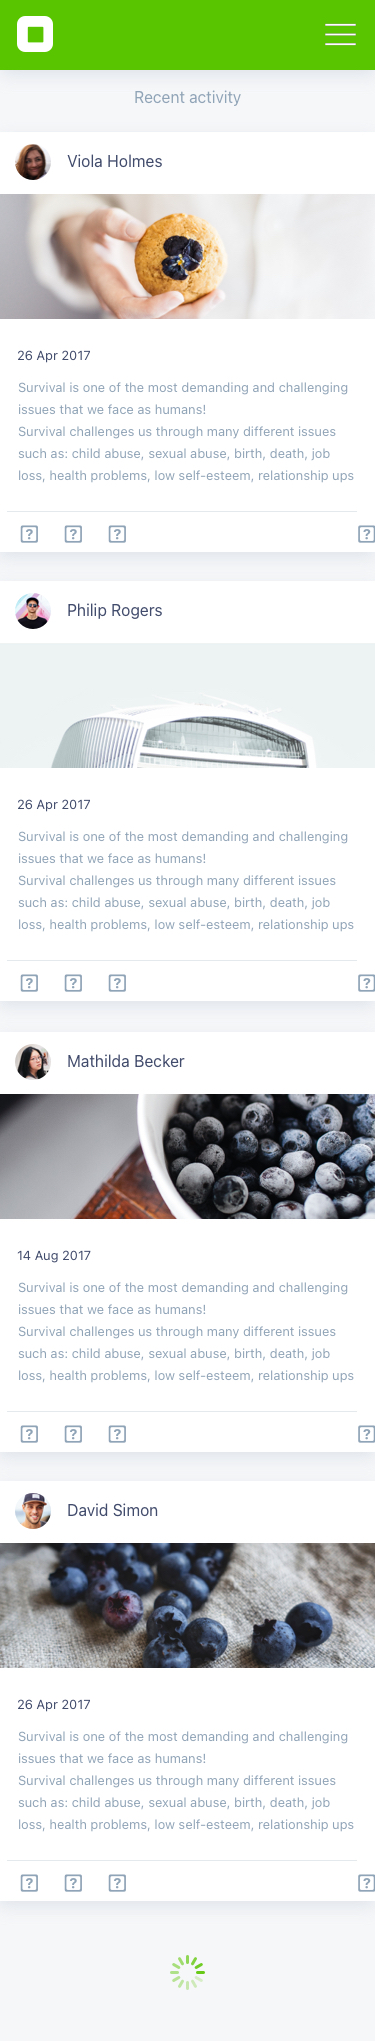
Text in this UI design:
Recent activity
                                                                     
Survival is one of the most demanding and challenging issues that we face as humans!
Survival challenges us through many different issues such as: child abuse, sexual abuse, birth, death, job loss, health problems, low self-esteem, relationship ups and downs.. parenting, deceptions, breakdowns, poverty, natural disasters, education, addictions and even our own desires to be strong.

Survival comes in little packages and it comes in enormous boxes. It appears when we least expect it, never letting us prepare for the battle. It hides around corners, waiting to pounce on us. It is constantly testing our inner powers and strength.

To live is to survive and without survival you have no life. Survival is a choice. If you choose to survive, you must fight hard. If you choose to not survive, you will die. Simple! Survival will change who you are many times. How you deal with your challenge and how drastic the challenge is will determine how much of yourself you manage to keep safe. A couple of common phrases that we run into many times in our day is, “Only the strong survive” and, “What does not kill us will only make us stronger”. These are very good survival attitudes to practice. We need to be strong to survive. It takes pure GUTS to survive and move forward in any situation. It takes having total control of your thoughts, which is one of your best weapons in the battle of survival. It demands consistent striving to reach your goals, stopping at nothing to meet your destiny.

I emphasize the importance of strength, when battling the war of survival.

To be strong is:

to be able to stand your ground and hold onto your inner beliefs, which will be your best strategy to win the game.

to be born into the survival game without knowledge or understanding of the rules, and still overcome all the obstacles.

to be able to clean the skeletons out of your closet that have been haunting you from your past.

to take control of your life and deal with the monsters, whether it be through telling a story or confronting the monster face to face.

to be able to look back at the reasons for your pain and suffering and wave at it as if it were just a car going by.

to be able to smile at a happy memory of a loved one that was taken from you without reason.

to be able to say NO to drugs and misuse of alcohol.

to be able to forgive, forget and let the waters flow under the bridge.

to feel physical pain every minute you are awake, yet be able to smile and ease that pain with positive thoughts.

to look in the mirror and know you are the best, and to believe who you are.

to let go of hate and resentment, when your heart has been deceived or broken.

to push forward when all the negative forces feel like they are pushing you backwards.

to continue tearing down walls of negative thinking, and replace them with positive openness.

to open your heart to another after it was forced to close.

to keep searching for answers to a better you, even when all you want to do is quit.

to look to tomorrow for the sunshine, when the rain refuses to stop.

to give birth to a child, and raise him/her with love and respect.

to embrace growing old and never regretting it.

to study hard and achieve all the knowledge that the world has to offer you.

to not allow the material world to confuse you as to what is really important in life

to be a hugger, not a judger.

to smile when you want to cry.

to Live, Love and Laugh.

********************************************************

“We are driven by five genetic needs: survival, love and belonging, power, freedom, and fun.”

William Glasser  “Love and kindness are the very basis of society. If we lose these feelings, society will face tremendous difficulties; the survival of humanity will be endangered.”

Dalai Lama

Dorothy Lafrinere

Owner/Operater Website- http://www.womensselfesteem.com

Weblog- http://www.justblogme.com/Dorothy email- dorothy@womensselfesteem.com Word count: 695

Incoming search terms:survival plr
26 Apr 2017
Philip Rogers
                                                                     
Survival is one of the most demanding and challenging issues that we face as humans!
Survival challenges us through many different issues such as: child abuse, sexual abuse, birth, death, job loss, health problems, low self-esteem, relationship ups and downs.. parenting, deceptions, breakdowns, poverty, natural disasters, education, addictions and even our own desires to be strong.

Survival comes in little packages and it comes in enormous boxes. It appears when we least expect it, never letting us prepare for the battle. It hides around corners, waiting to pounce on us. It is constantly testing our inner powers and strength.

To live is to survive and without survival you have no life. Survival is a choice. If you choose to survive, you must fight hard. If you choose to not survive, you will die. Simple! Survival will change who you are many times. How you deal with your challenge and how drastic the challenge is will determine how much of yourself you manage to keep safe. A couple of common phrases that we run into many times in our day is, “Only the strong survive” and, “What does not kill us will only make us stronger”. These are very good survival attitudes to practice. We need to be strong to survive. It takes pure GUTS to survive and move forward in any situation. It takes having total control of your thoughts, which is one of your best weapons in the battle of survival. It demands consistent striving to reach your goals, stopping at nothing to meet your destiny.

I emphasize the importance of strength, when battling the war of survival.

To be strong is:

to be able to stand your ground and hold onto your inner beliefs, which will be your best strategy to win the game.

to be born into the survival game without knowledge or understanding of the rules, and still overcome all the obstacles.

to be able to clean the skeletons out of your closet that have been haunting you from your past.

to take control of your life and deal with the monsters, whether it be through telling a story or confronting the monster face to face.

to be able to look back at the reasons for your pain and suffering and wave at it as if it were just a car going by.

to be able to smile at a happy memory of a loved one that was taken from you without reason.

to be able to say NO to drugs and misuse of alcohol.

to be able to forgive, forget and let the waters flow under the bridge.

to feel physical pain every minute you are awake, yet be able to smile and ease that pain with positive thoughts.

to look in the mirror and know you are the best, and to believe who you are.

to let go of hate and resentment, when your heart has been deceived or broken.

to push forward when all the negative forces feel like they are pushing you backwards.

to continue tearing down walls of negative thinking, and replace them with positive openness.

to open your heart to another after it was forced to close.

to keep searching for answers to a better you, even when all you want to do is quit.

to look to tomorrow for the sunshine, when the rain refuses to stop.

to give birth to a child, and raise him/her with love and respect.

to embrace growing old and never regretting it.

to study hard and achieve all the knowledge that the world has to offer you.

to not allow the material world to confuse you as to what is really important in life

to be a hugger, not a judger.

to smile when you want to cry.

to Live, Love and Laugh.

********************************************************

“We are driven by five genetic needs: survival, love and belonging, power, freedom, and fun.”

William Glasser  “Love and kindness are the very basis of society. If we lose these feelings, society will face tremendous difficulties; the survival of humanity will be endangered.”

Dalai Lama

Dorothy Lafrinere

Owner/Operater Website- http://www.womensselfesteem.com

Weblog- http://www.justblogme.com/Dorothy email- dorothy@womensselfesteem.com Word count: 695

Incoming search terms:survival plr
26 Apr 2017
Viola Holmes
                                                                     
Survival is one of the most demanding and challenging issues that we face as humans!
Survival challenges us through many different issues such as: child abuse, sexual abuse, birth, death, job loss, health problems, low self-esteem, relationship ups and downs.. parenting, deceptions, breakdowns, poverty, natural disasters, education, addictions and even our own desires to be strong.

Survival comes in little packages and it comes in enormous boxes. It appears when we least expect it, never letting us prepare for the battle. It hides around corners, waiting to pounce on us. It is constantly testing our inner powers and strength.

To live is to survive and without survival you have no life. Survival is a choice. If you choose to survive, you must fight hard. If you choose to not survive, you will die. Simple! Survival will change who you are many times. How you deal with your challenge and how drastic the challenge is will determine how much of yourself you manage to keep safe. A couple of common phrases that we run into many times in our day is, “Only the strong survive” and, “What does not kill us will only make us stronger”. These are very good survival attitudes to practice. We need to be strong to survive. It takes pure GUTS to survive and move forward in any situation. It takes having total control of your thoughts, which is one of your best weapons in the battle of survival. It demands consistent striving to reach your goals, stopping at nothing to meet your destiny.

I emphasize the importance of strength, when battling the war of survival.

To be strong is:

to be able to stand your ground and hold onto your inner beliefs, which will be your best strategy to win the game.

to be born into the survival game without knowledge or understanding of the rules, and still overcome all the obstacles.

to be able to clean the skeletons out of your closet that have been haunting you from your past.

to take control of your life and deal with the monsters, whether it be through telling a story or confronting the monster face to face.

to be able to look back at the reasons for your pain and suffering and wave at it as if it were just a car going by.

to be able to smile at a happy memory of a loved one that was taken from you without reason.

to be able to say NO to drugs and misuse of alcohol.

to be able to forgive, forget and let the waters flow under the bridge.

to feel physical pain every minute you are awake, yet be able to smile and ease that pain with positive thoughts.

to look in the mirror and know you are the best, and to believe who you are.

to let go of hate and resentment, when your heart has been deceived or broken.

to push forward when all the negative forces feel like they are pushing you backwards.

to continue tearing down walls of negative thinking, and replace them with positive openness.

to open your heart to another after it was forced to close.

to keep searching for answers to a better you, even when all you want to do is quit.

to look to tomorrow for the sunshine, when the rain refuses to stop.

to give birth to a child, and raise him/her with love and respect.

to embrace growing old and never regretting it.

to study hard and achieve all the knowledge that the world has to offer you.

to not allow the material world to confuse you as to what is really important in life

to be a hugger, not a judger.

to smile when you want to cry.

to Live, Love and Laugh.

********************************************************

“We are driven by five genetic needs: survival, love and belonging, power, freedom, and fun.”

William Glasser  “Love and kindness are the very basis of society. If we lose these feelings, society will face tremendous difficulties; the survival of humanity will be endangered.”

Dalai Lama

Dorothy Lafrinere

Owner/Operater Website- http://www.womensselfesteem.com

Weblog- http://www.justblogme.com/Dorothy email- dorothy@womensselfesteem.com Word count: 695

Incoming search terms:survival plr
26 Apr 2017
David Simon
                                                                     
Survival is one of the most demanding and challenging issues that we face as humans!
Survival challenges us through many different issues such as: child abuse, sexual abuse, birth, death, job loss, health problems, low self-esteem, relationship ups and downs.. parenting, deceptions, breakdowns, poverty, natural disasters, education, addictions and even our own desires to be strong.

Survival comes in little packages and it comes in enormous boxes. It appears when we least expect it, never letting us prepare for the battle. It hides around corners, waiting to pounce on us. It is constantly testing our inner powers and strength.

To live is to survive and without survival you have no life. Survival is a choice. If you choose to survive, you must fight hard. If you choose to not survive, you will die. Simple! Survival will change who you are many times. How you deal with your challenge and how drastic the challenge is will determine how much of yourself you manage to keep safe. A couple of common phrases that we run into many times in our day is, “Only the strong survive” and, “What does not kill us will only make us stronger”. These are very good survival attitudes to practice. We need to be strong to survive. It takes pure GUTS to survive and move forward in any situation. It takes having total control of your thoughts, which is one of your best weapons in the battle of survival. It demands consistent striving to reach your goals, stopping at nothing to meet your destiny.

I emphasize the importance of strength, when battling the war of survival.

To be strong is:

to be able to stand your ground and hold onto your inner beliefs, which will be your best strategy to win the game.

to be born into the survival game without knowledge or understanding of the rules, and still overcome all the obstacles.

to be able to clean the skeletons out of your closet that have been haunting you from your past.

to take control of your life and deal with the monsters, whether it be through telling a story or confronting the monster face to face.

to be able to look back at the reasons for your pain and suffering and wave at it as if it were just a car going by.

to be able to smile at a happy memory of a loved one that was taken from you without reason.

to be able to say NO to drugs and misuse of alcohol.

to be able to forgive, forget and let the waters flow under the bridge.

to feel physical pain every minute you are awake, yet be able to smile and ease that pain with positive thoughts.

to look in the mirror and know you are the best, and to believe who you are.

to let go of hate and resentment, when your heart has been deceived or broken.

to push forward when all the negative forces feel like they are pushing you backwards.

to continue tearing down walls of negative thinking, and replace them with positive openness.

to open your heart to another after it was forced to close.

to keep searching for answers to a better you, even when all you want to do is quit.

to look to tomorrow for the sunshine, when the rain refuses to stop.

to give birth to a child, and raise him/her with love and respect.

to embrace growing old and never regretting it.

to study hard and achieve all the knowledge that the world has to offer you.

to not allow the material world to confuse you as to what is really important in life

to be a hugger, not a judger.

to smile when you want to cry.

to Live, Love and Laugh.

********************************************************

“We are driven by five genetic needs: survival, love and belonging, power, freedom, and fun.”

William Glasser  “Love and kindness are the very basis of society. If we lose these feelings, society will face tremendous difficulties; the survival of humanity will be endangered.”

Dalai Lama

Dorothy Lafrinere

Owner/Operater Website- http://www.womensselfesteem.com

Weblog- http://www.justblogme.com/Dorothy email- dorothy@womensselfesteem.com Word count: 695

Incoming search terms:survival plr
14 Aug 2017
Mathilda Becker